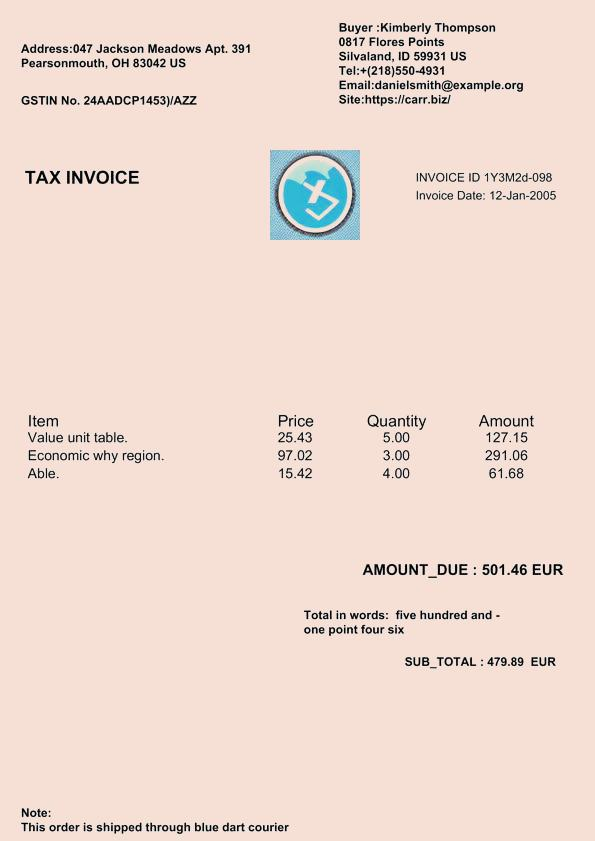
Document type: Invoice